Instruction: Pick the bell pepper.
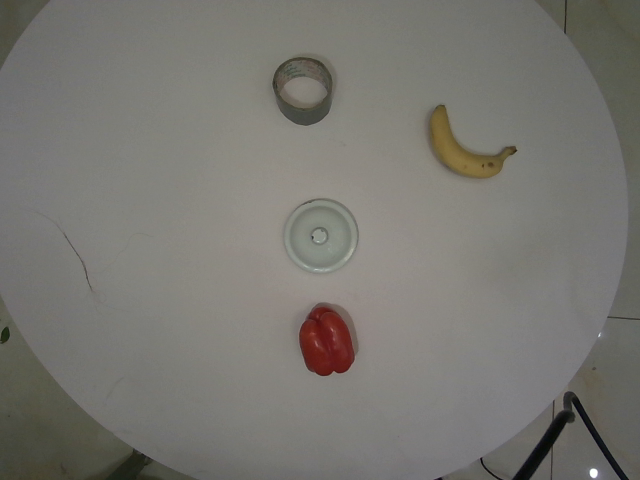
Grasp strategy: vertical